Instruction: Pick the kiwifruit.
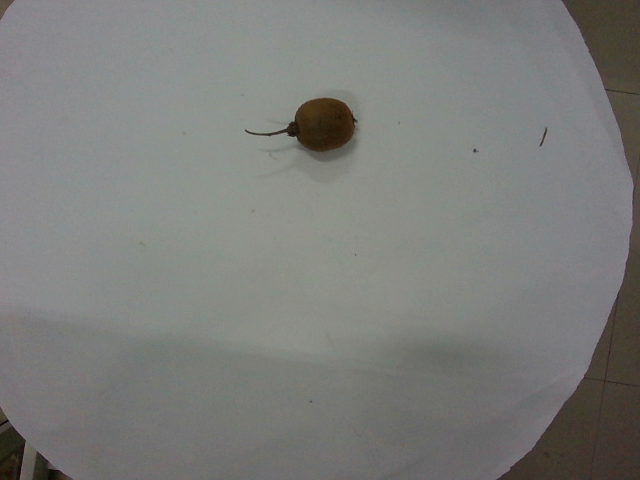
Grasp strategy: vertical